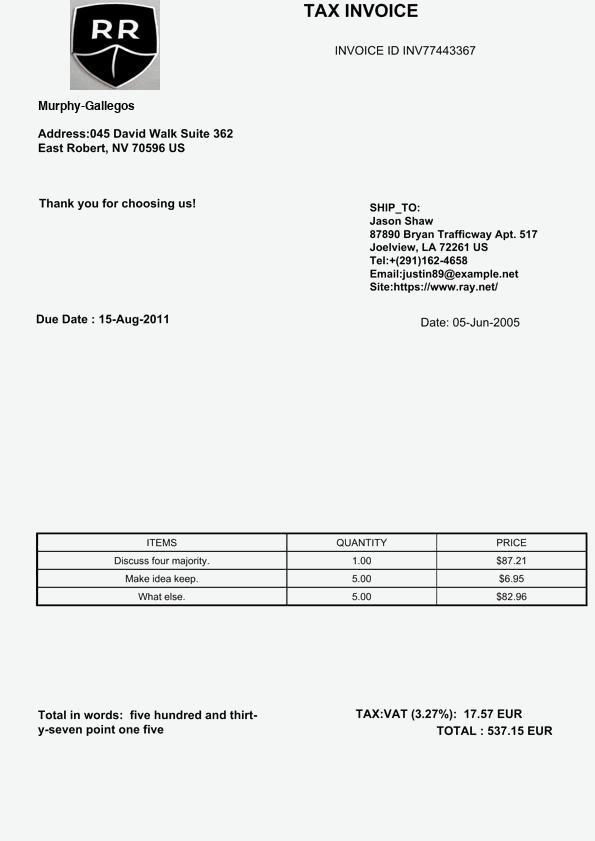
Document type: Invoice